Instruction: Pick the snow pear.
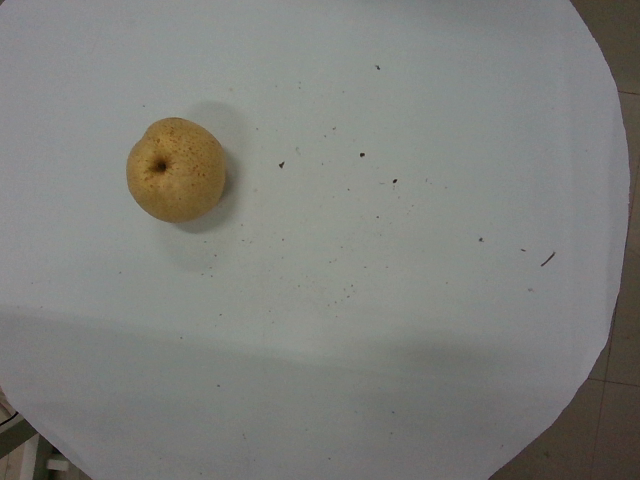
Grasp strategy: vertical